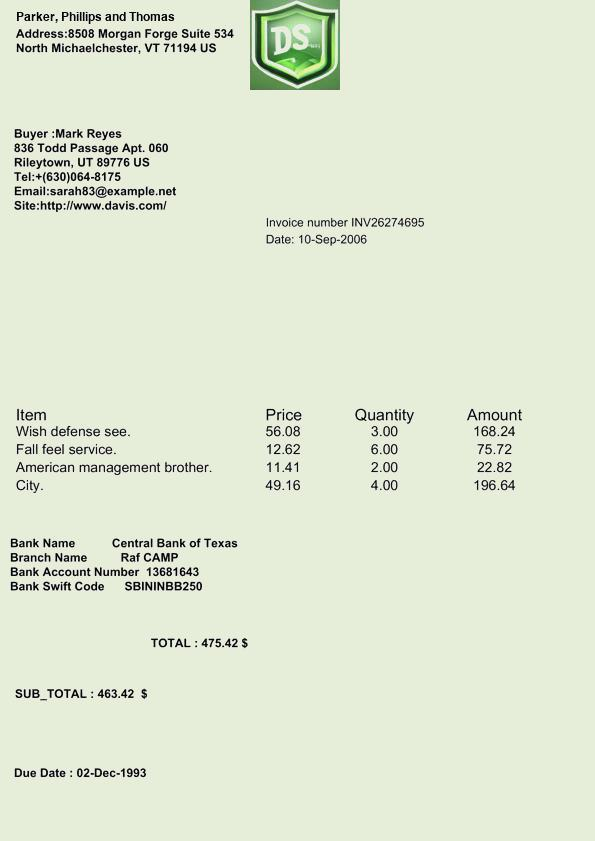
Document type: Invoice